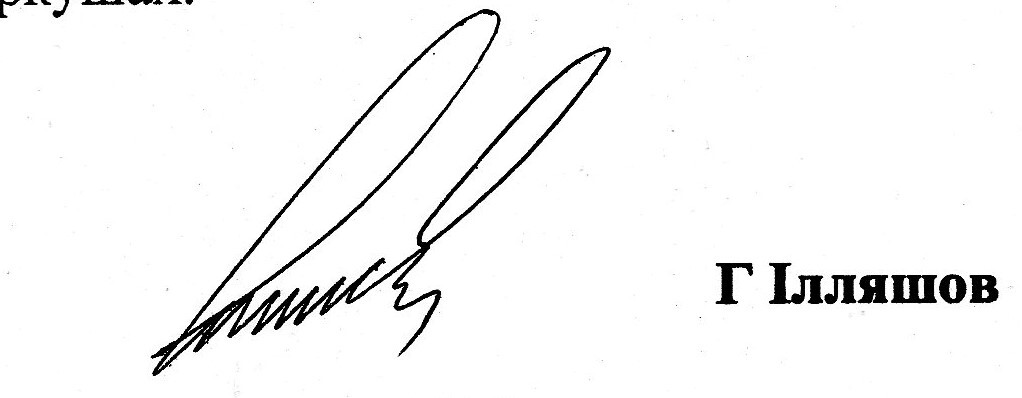
Signature of: hryhoriy illyashov